Question: What is the property identification or parcel number listed?
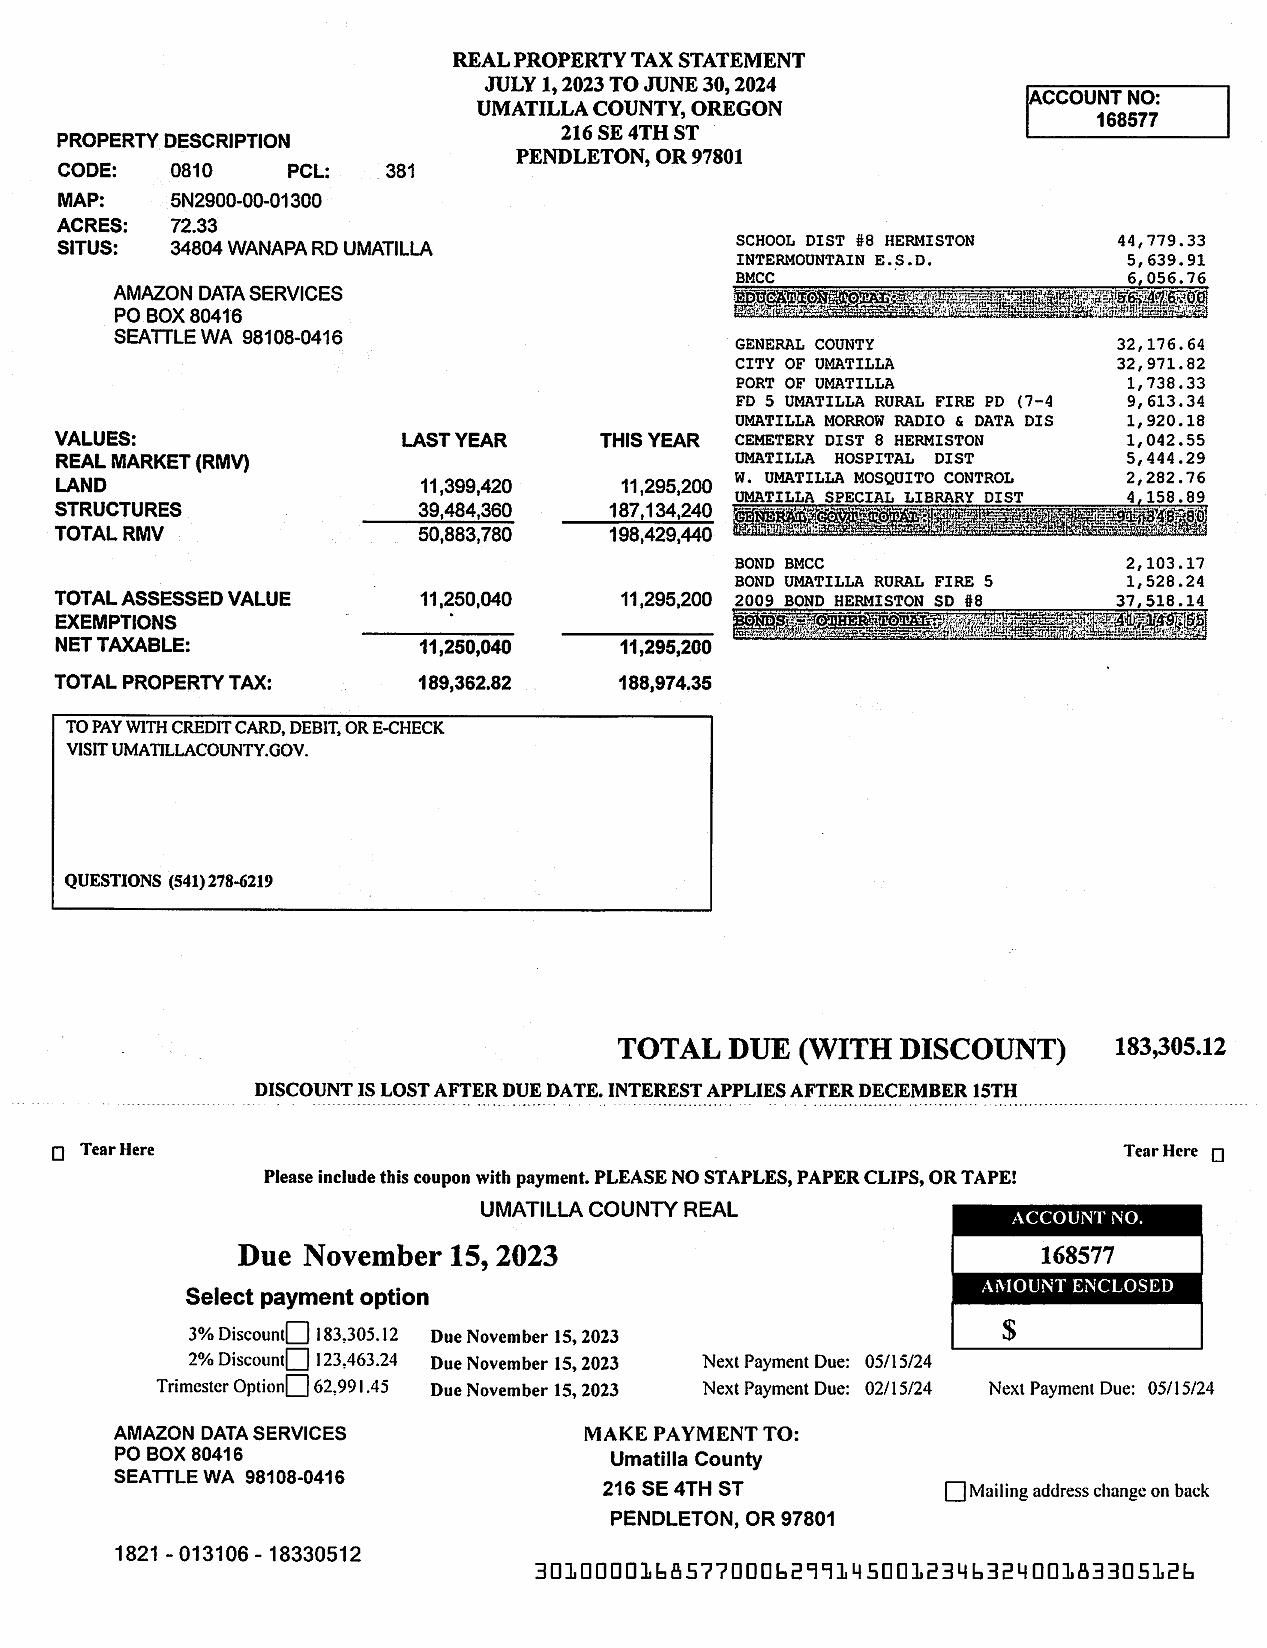
Answer: "5N2900-00-01300"